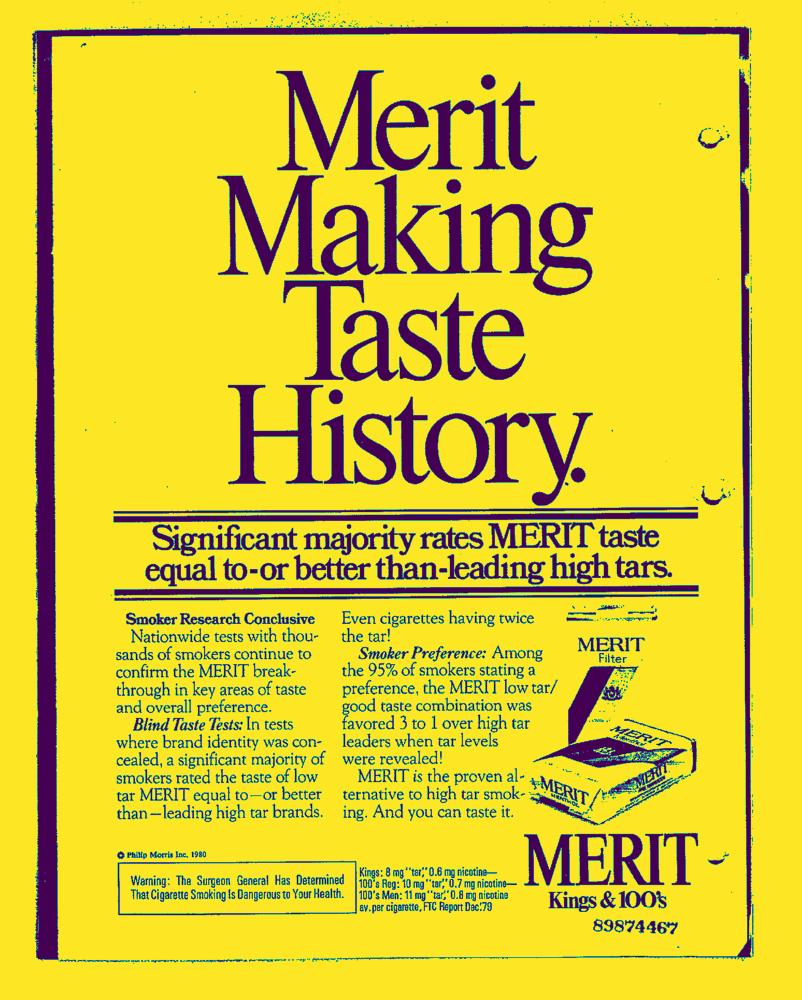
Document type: AD